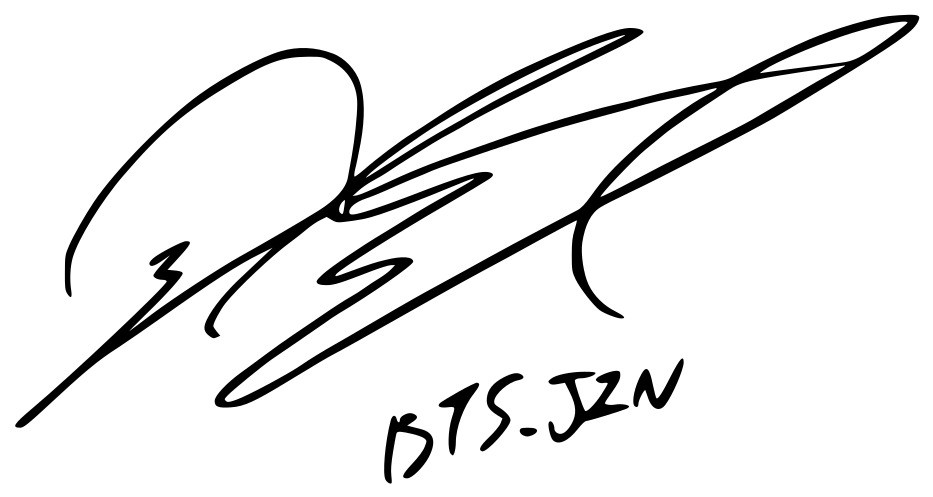
Signature of: kim seok jin